Identify and extract the amount in words, amount in numbers, payee name, cheque date, and bank name from the image.
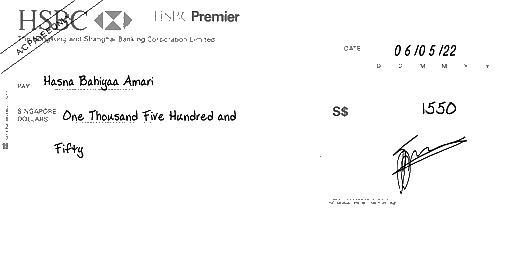
amt_in_words: One Thousand Five Hundred and Fifty
amt_in_figures: 1550
payee_name: Hasna Bahiyaa Amari
bank_name: HSBC
cheque_date: 06/05/22